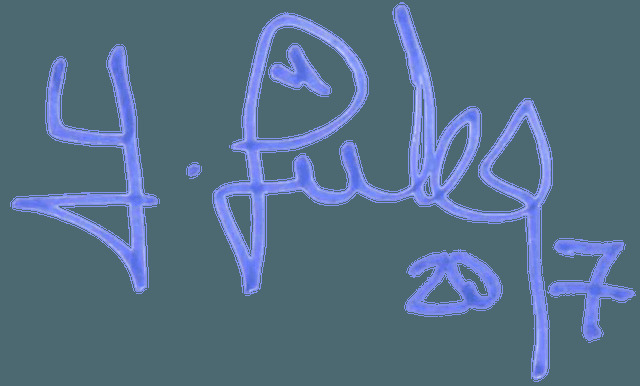
Signature of: yaşar güler